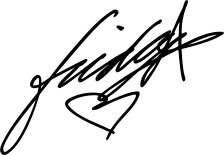
Signature of: anni frid lyngstad